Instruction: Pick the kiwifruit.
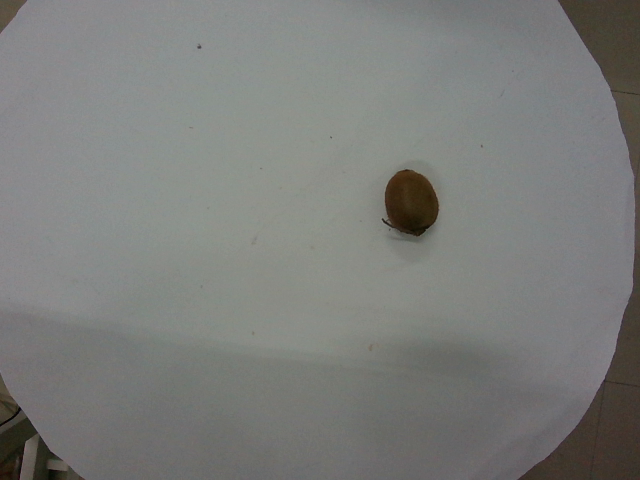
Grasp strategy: vertical